Question: What is the property identification or parcel number listed?
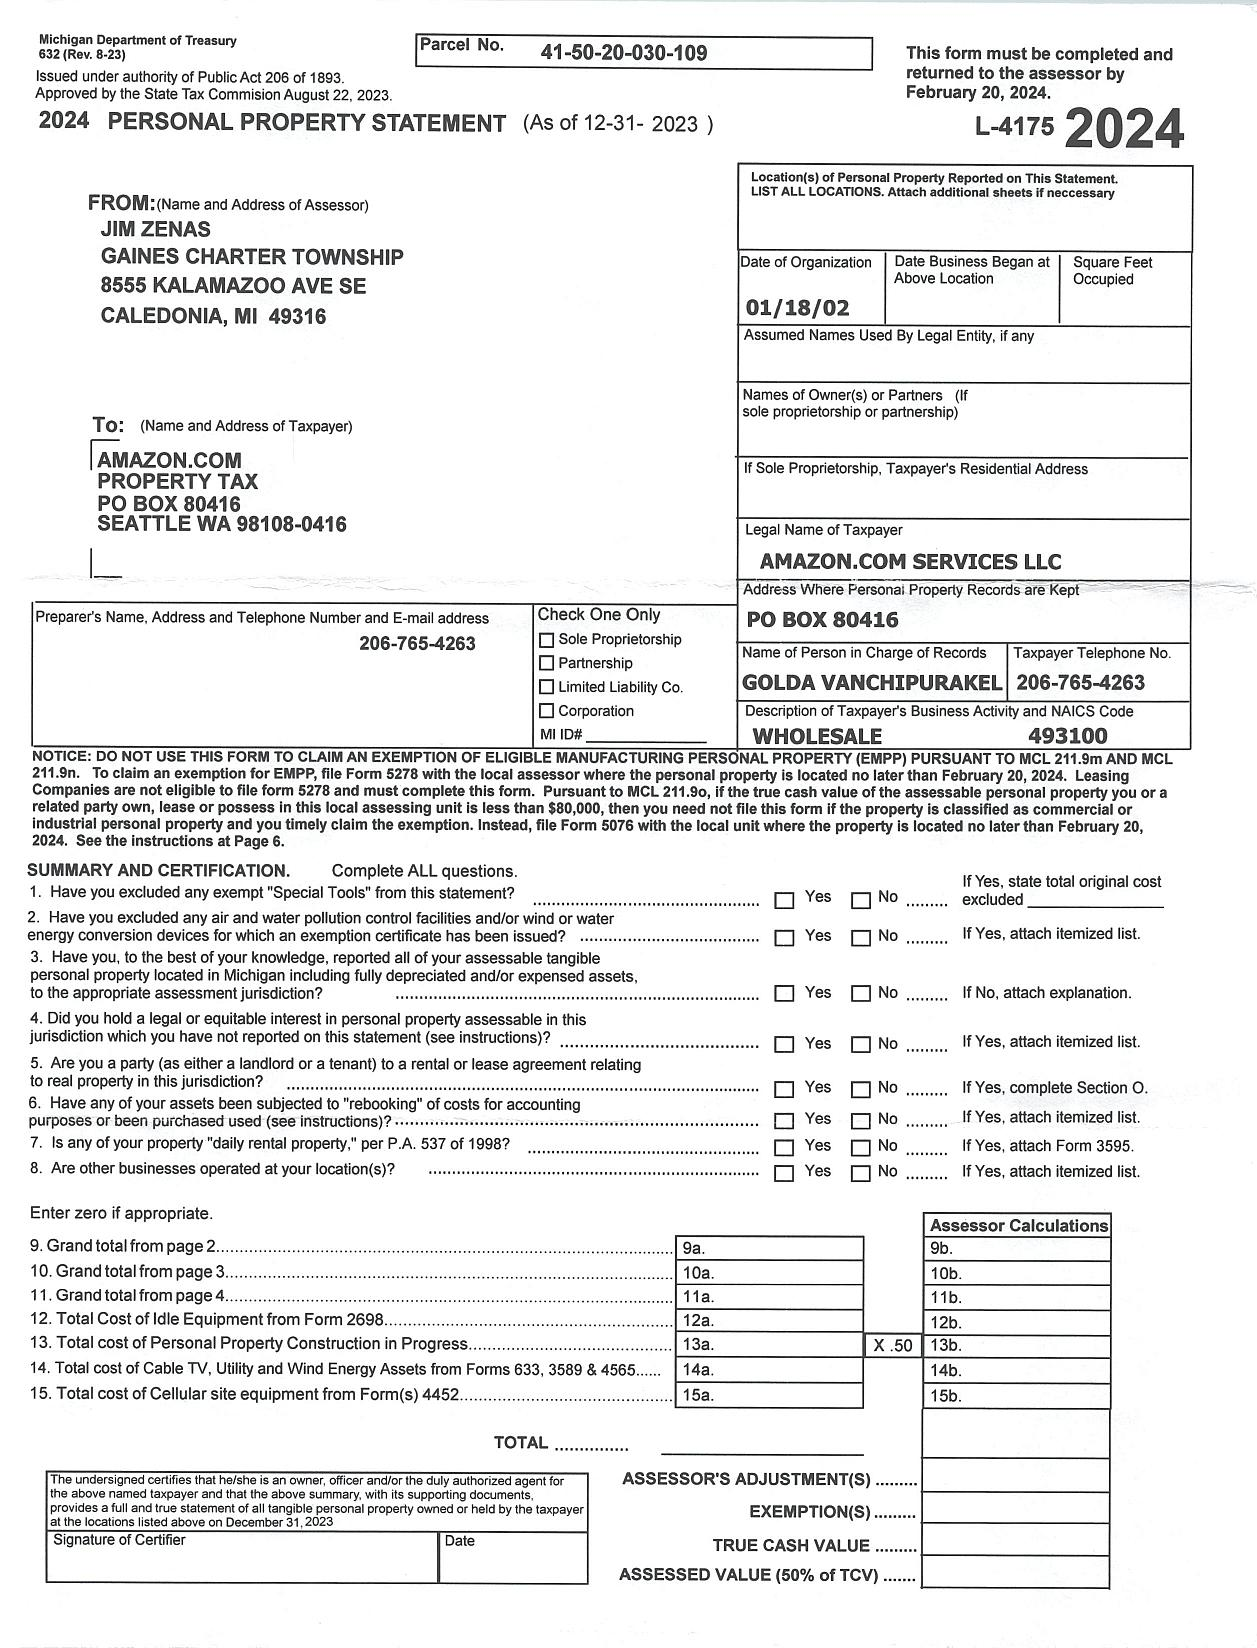
Answer: "41-50-20-030-109"